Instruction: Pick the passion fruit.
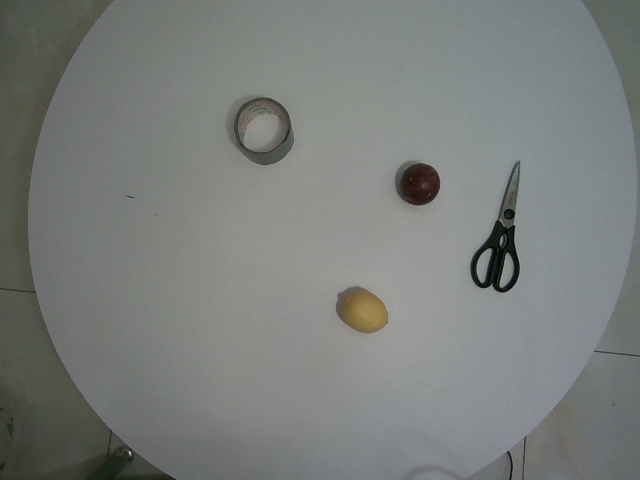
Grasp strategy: vertical